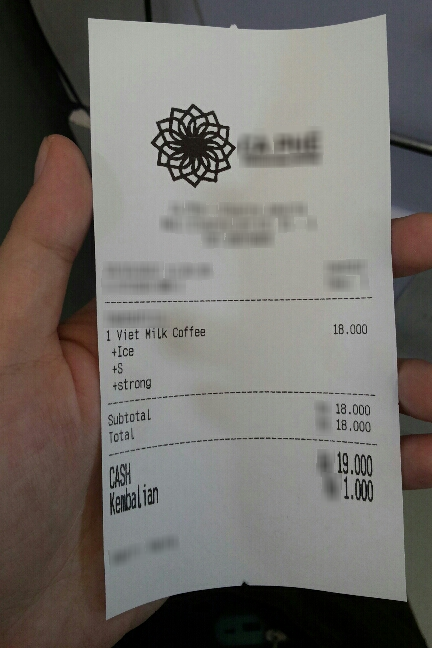
Number of items: 4
Subtotal: 18.000
Total: 18.000
OCR text regions:
text: 1
text: Viet
text: Milk
text: Coffee
text: 18,000
text: +Ice
text: +S
text: +strong
text: Subtotal
text: 18.000
text: Total
text: 18.000
text: CASH
text: 19.000
text: Kembalian
text: 1.000